Question: In what way does the history help explain the case?
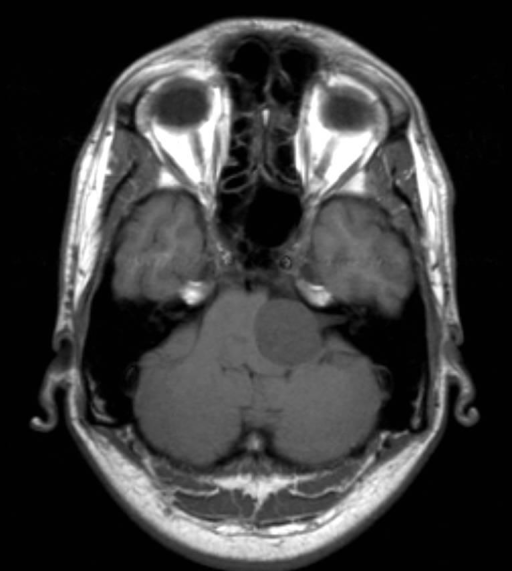
Answer: The patient's history of Patient is a 34 year old man who presented with a 2 year history of increasing hearing loss, tinnitus and occasional vertigo.  In the last few months he has developed L. facial numbness in the V1-V2 distribution. is key in understanding the case.